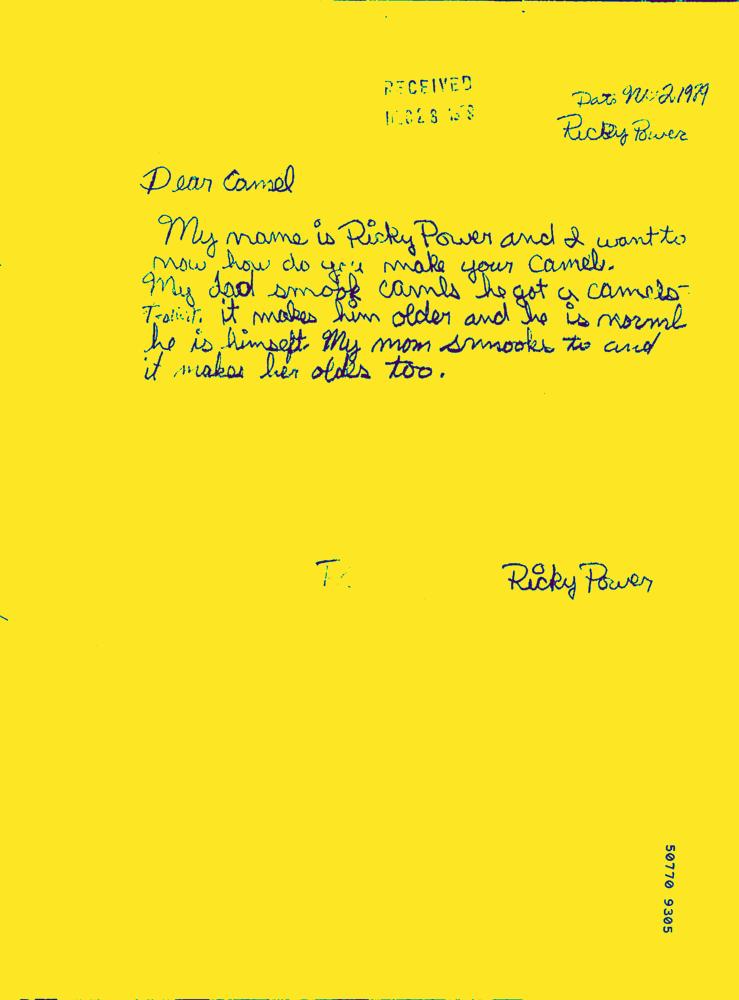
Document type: Hand-Written